Question: Which state is mentioned in the document?
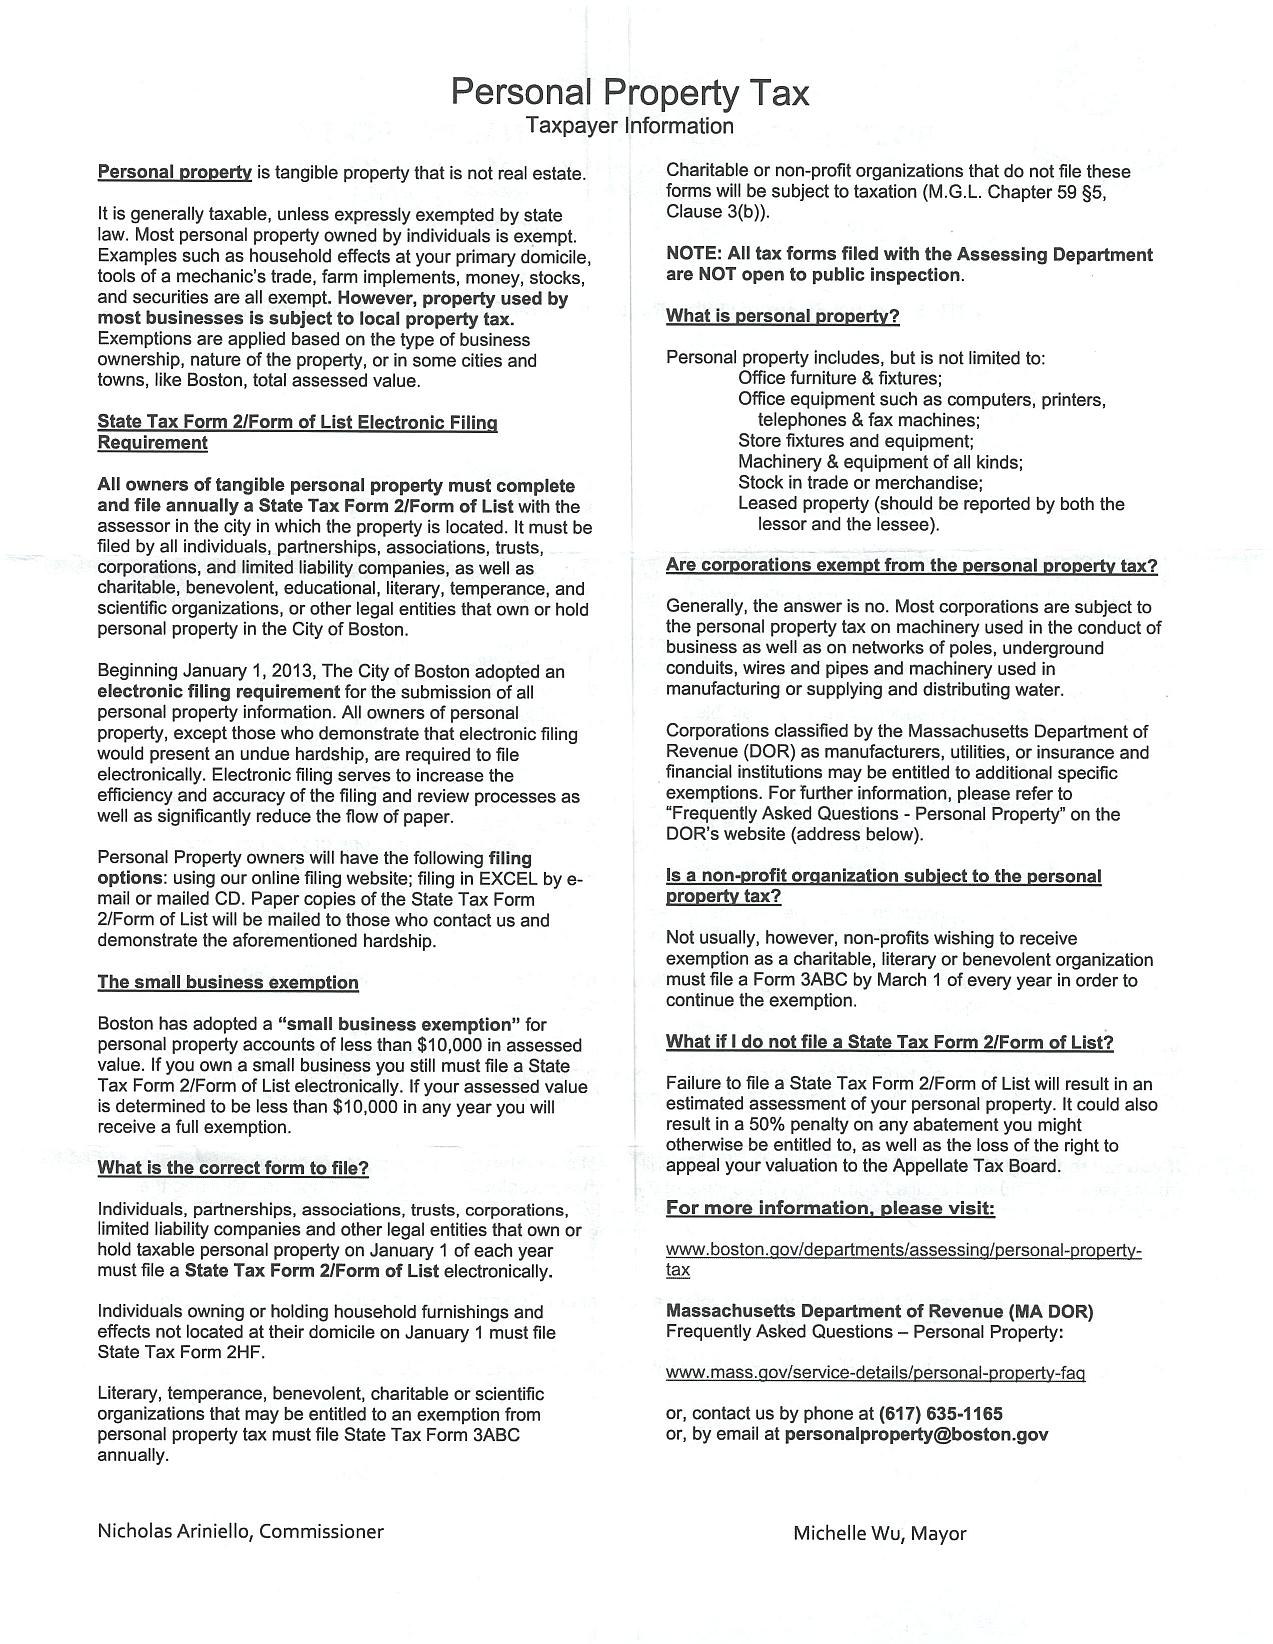
Answer: "Massachusetts"